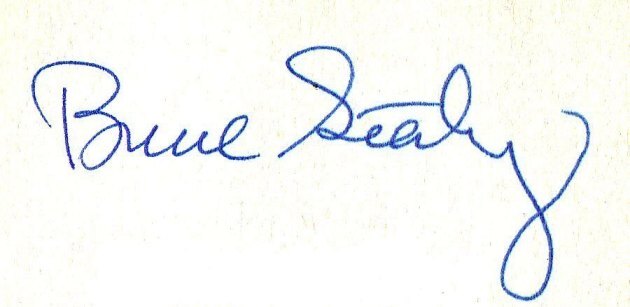
Signature of: bruce sterling